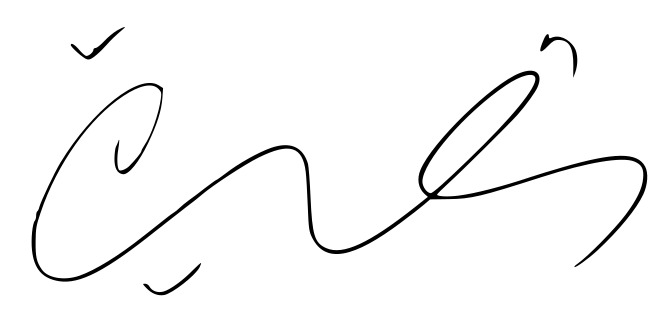
Signature of: jeon won woo